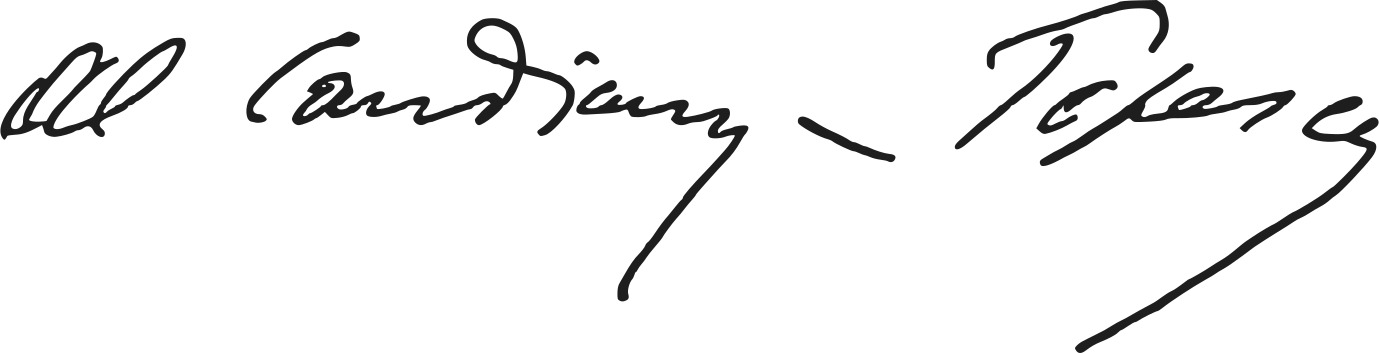
Signature of: alexandru candiano popescu